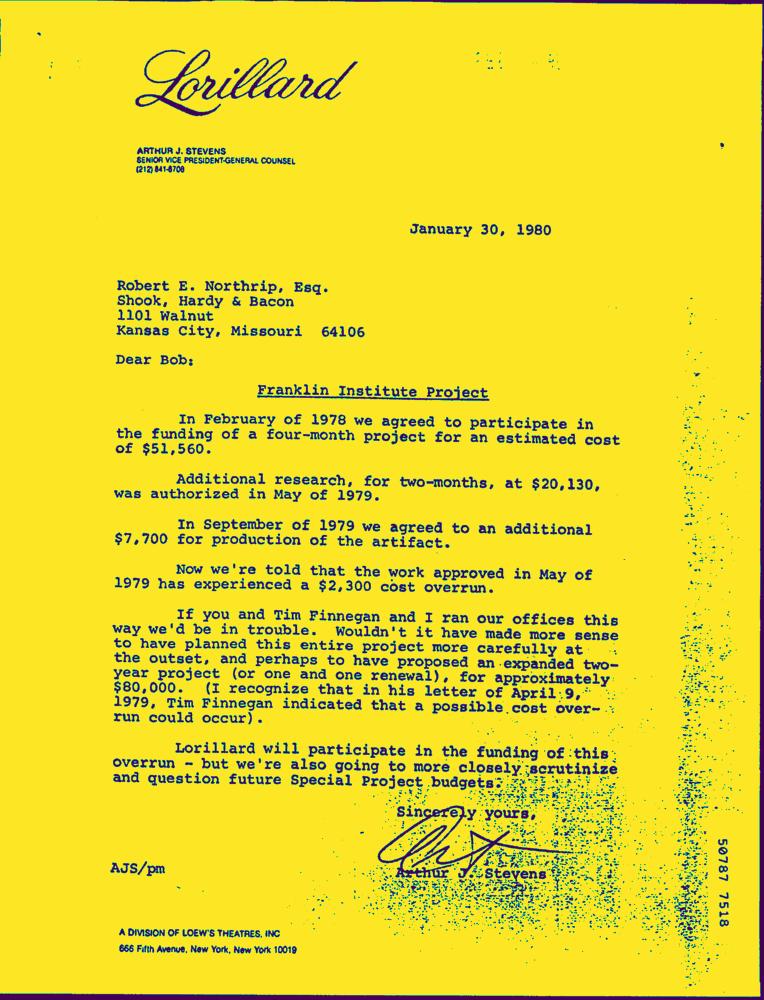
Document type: Letter-Doc